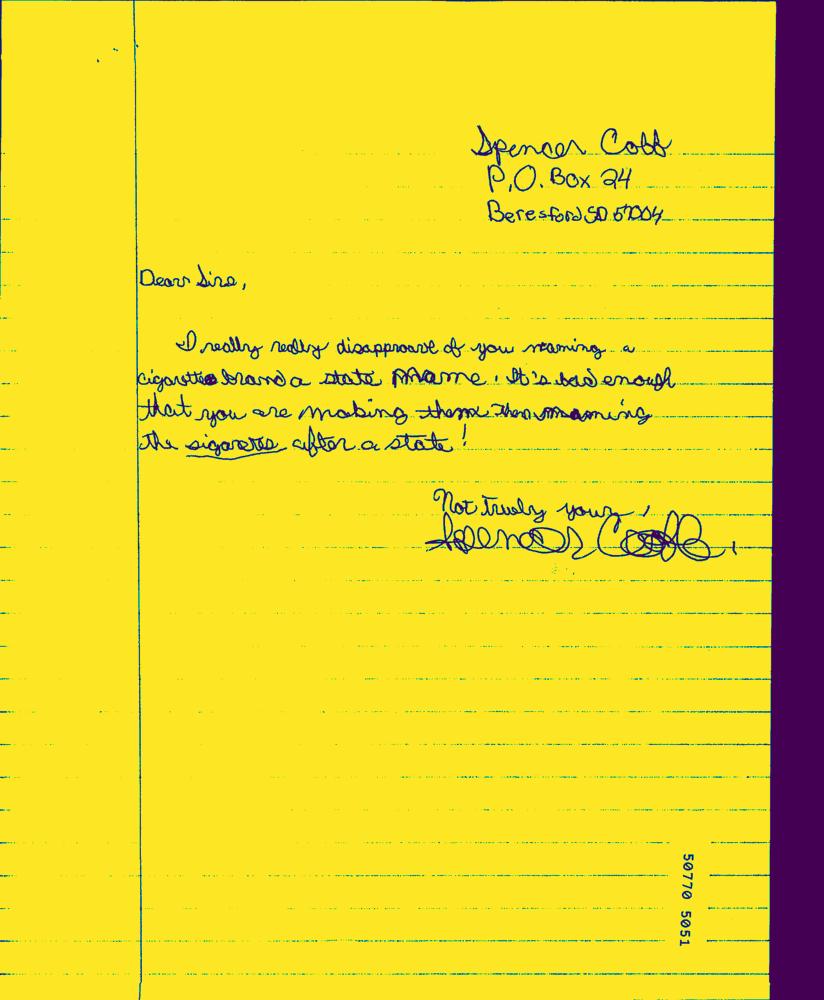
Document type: Hand-Written